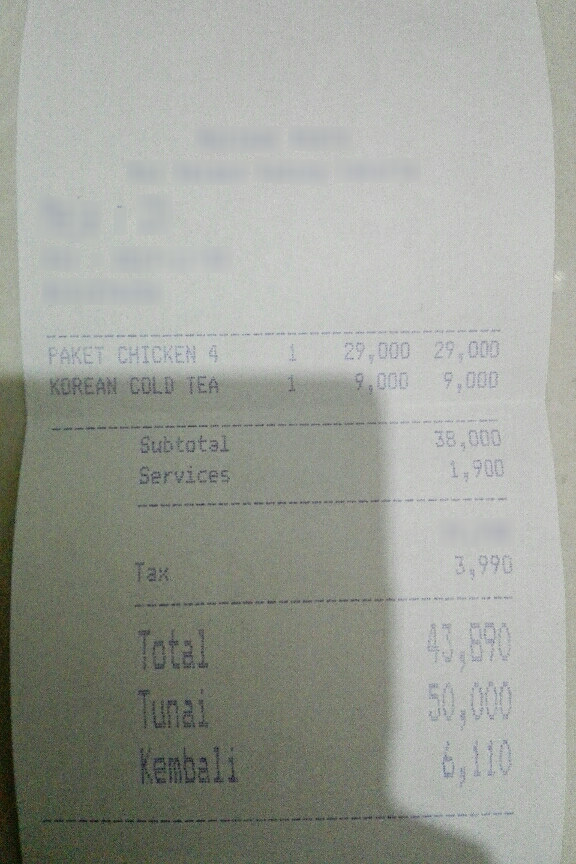
Extraction:
receipt: line_items: name: PAKET CHICKEN 4
price: 29,000
qty: 1
name: KOREAN COLD TEA
price: 9,000
qty: 1
subtotal: 38,000
tax: 3,990
service: 1,900
total: 43,890